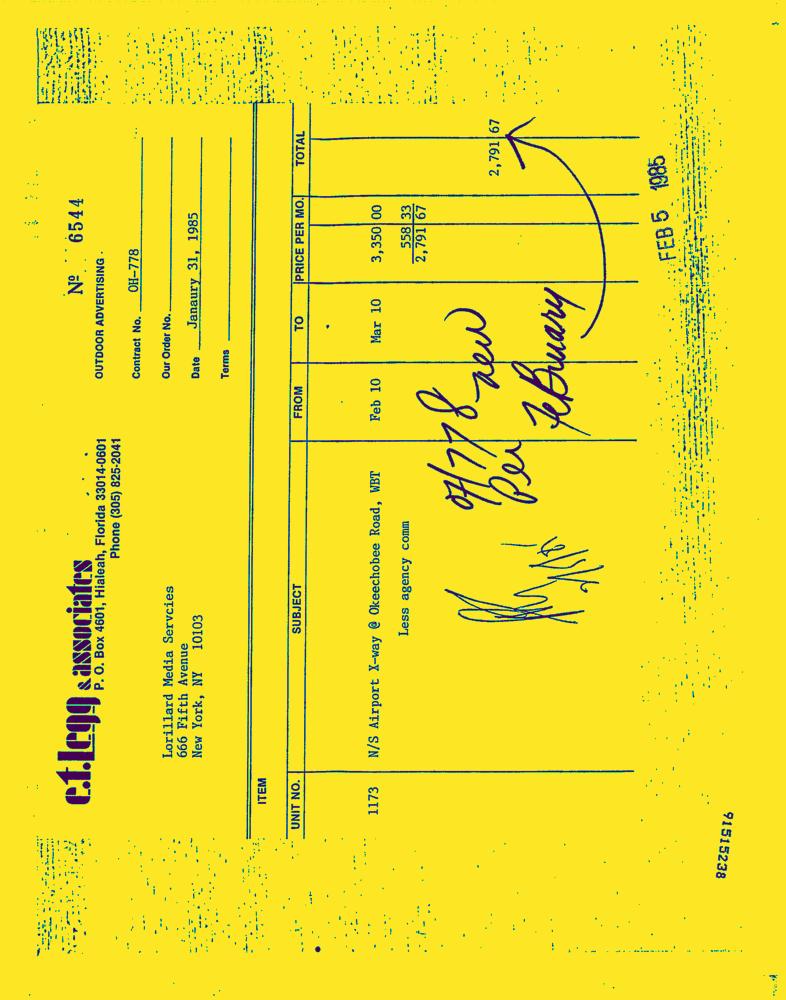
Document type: Invoice-Doc